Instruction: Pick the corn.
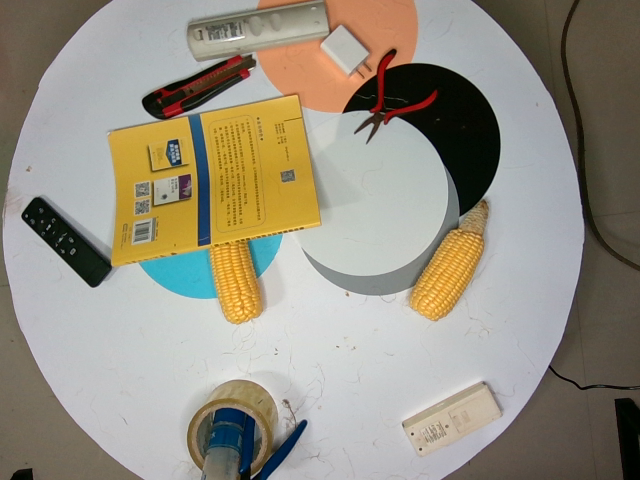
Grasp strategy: vertical